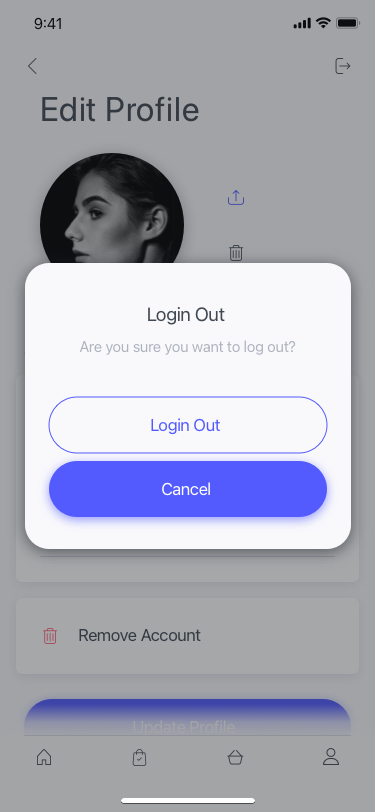
Text in this UI design:
Update Profile
Remove Account
Tatiana Shch
+7 923 777 77 77
shcheplyakhina@gmail.com
Account
Edit Profile
Cancel
Login Out
Are you sure you want to log out?
Login Out